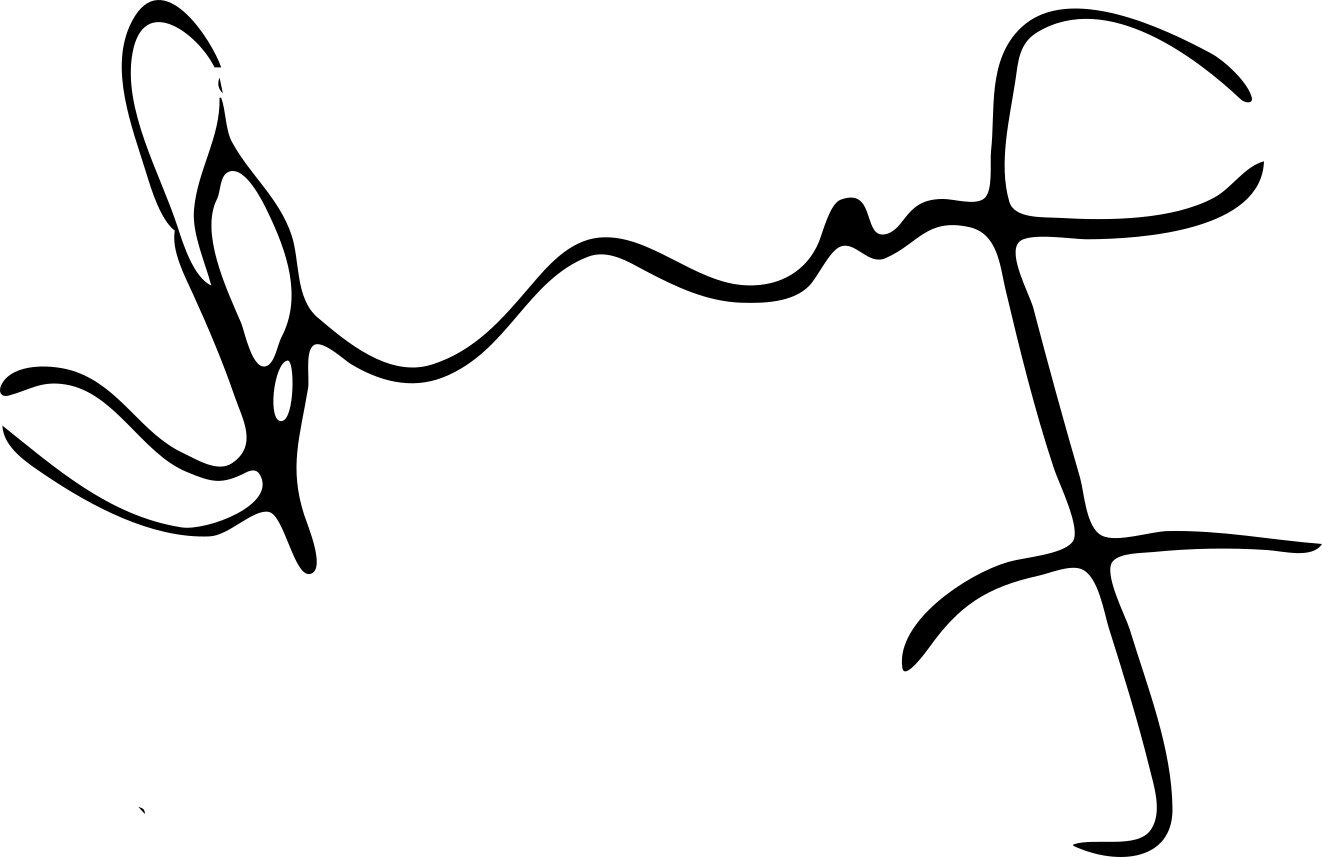
Signature of: rabah belamri